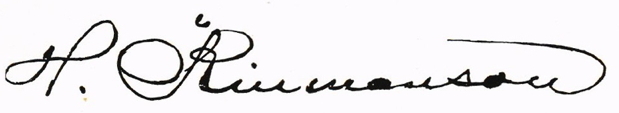
Signature of: henrik selfrid kinmanson